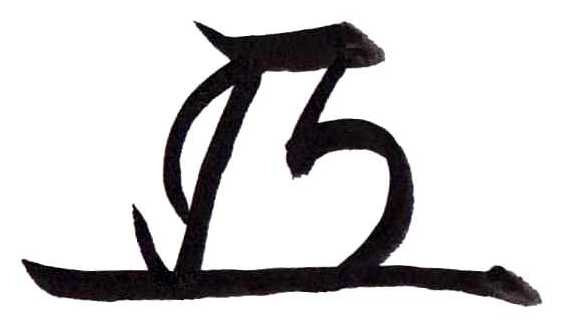
Signature of: tokugawa ieyasu